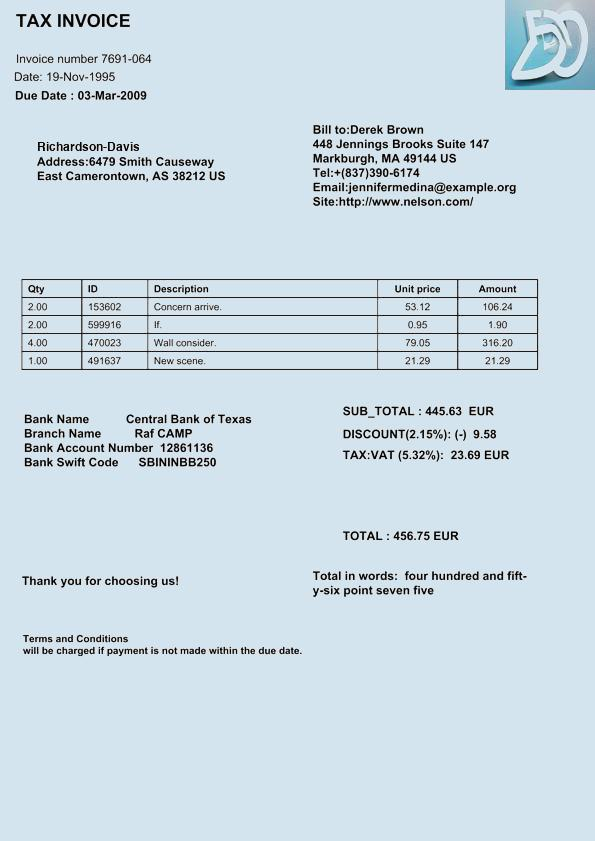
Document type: Invoice